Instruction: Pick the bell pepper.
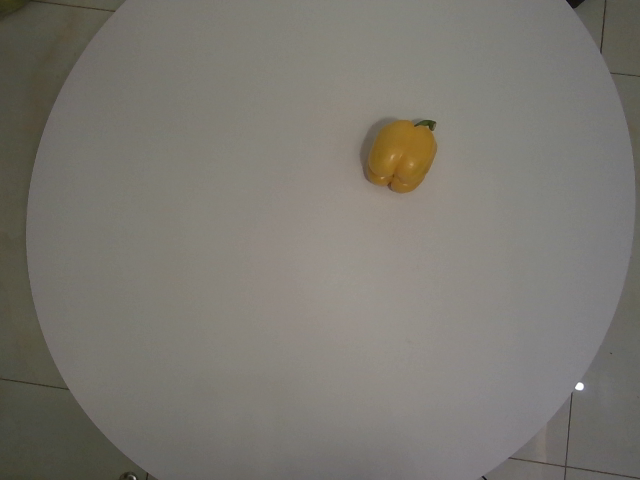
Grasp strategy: vertical